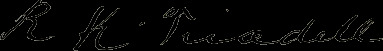
Signature of: rodney k twadell